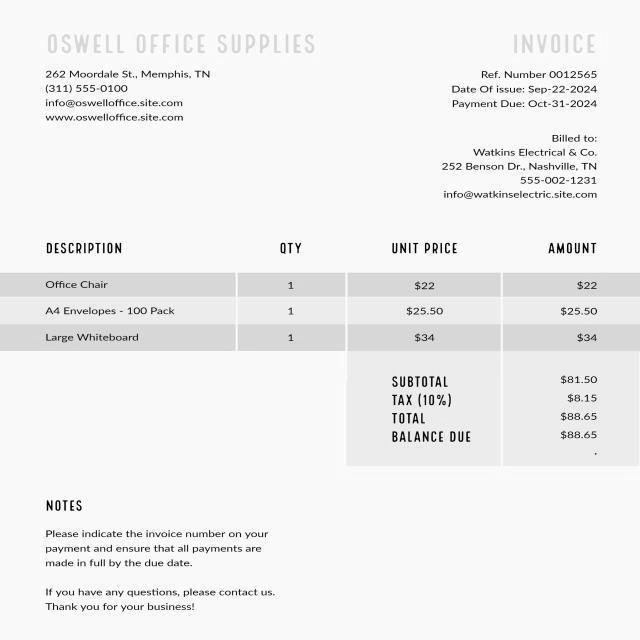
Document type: Invoice